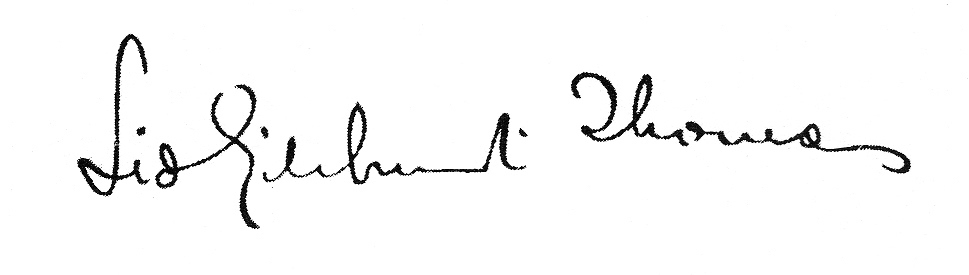
Signature of: sidney gilchrist thomas